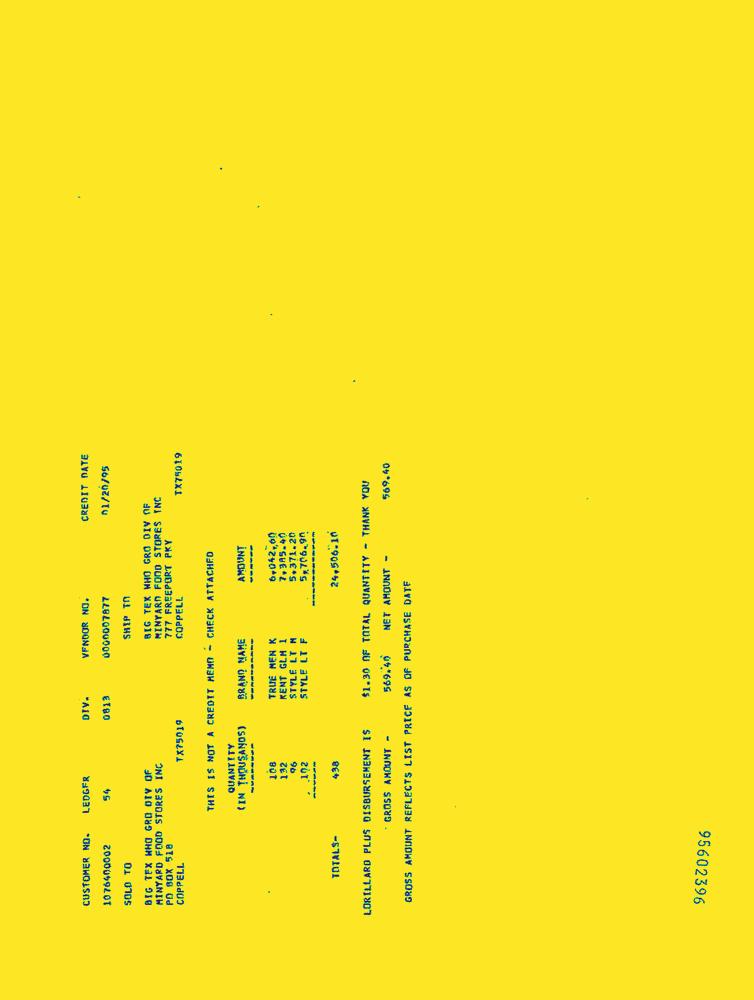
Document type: Invoice-Doc